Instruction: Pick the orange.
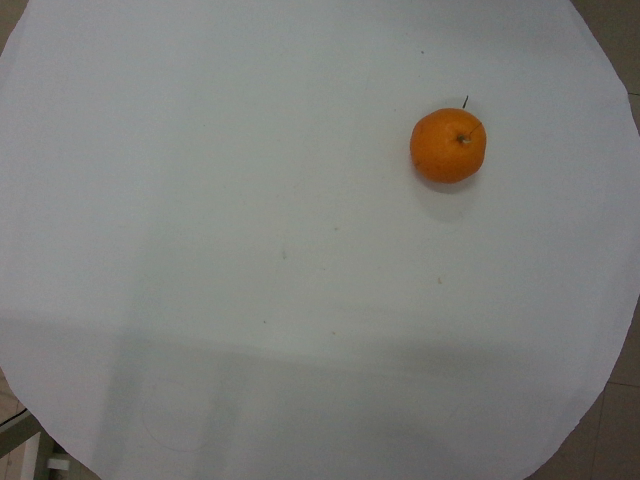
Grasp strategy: vertical